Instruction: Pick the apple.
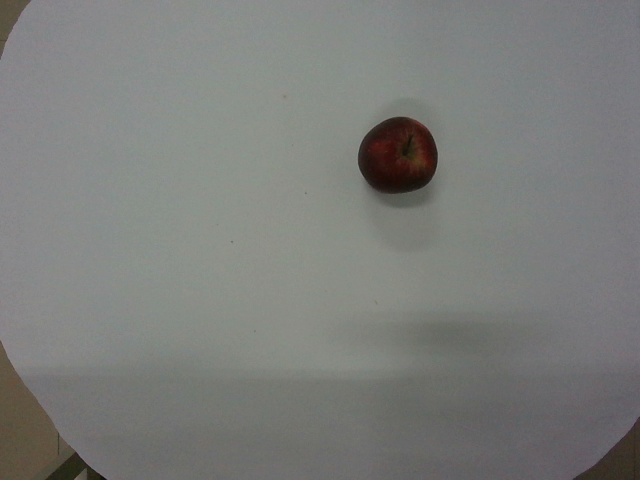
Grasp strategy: vertical